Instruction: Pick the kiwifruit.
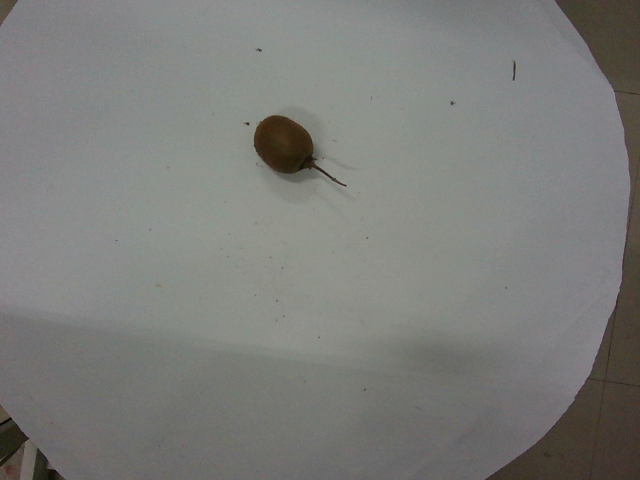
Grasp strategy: vertical